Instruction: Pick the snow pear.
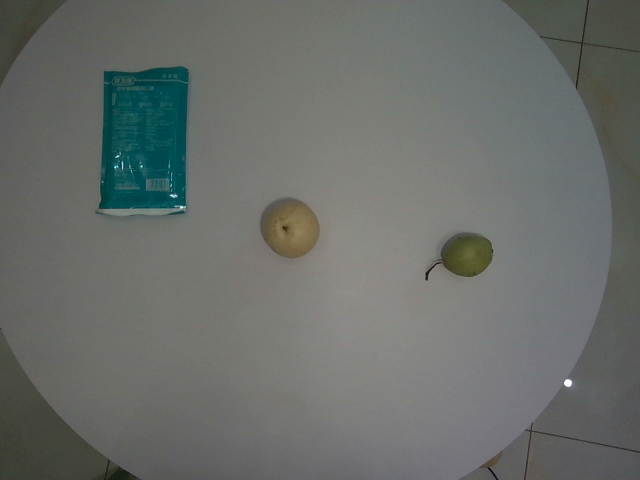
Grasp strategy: vertical